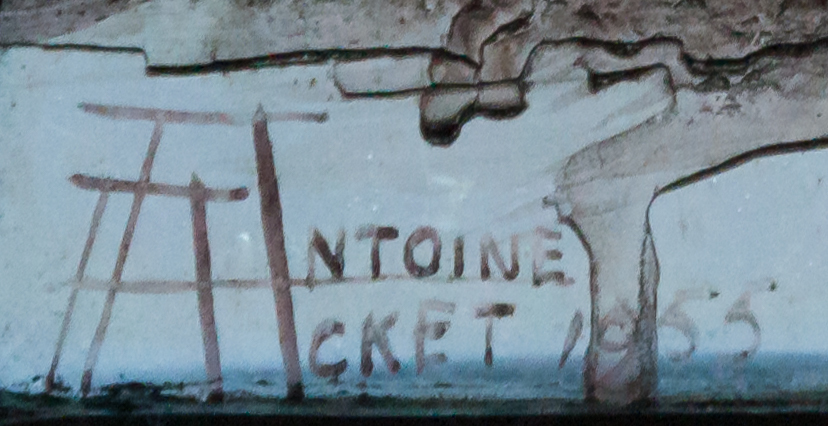
Signature of: antoine theodore m acket